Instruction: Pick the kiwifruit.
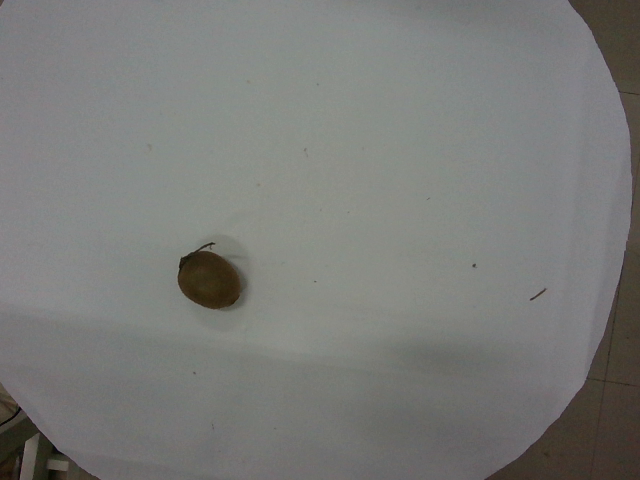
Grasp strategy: vertical